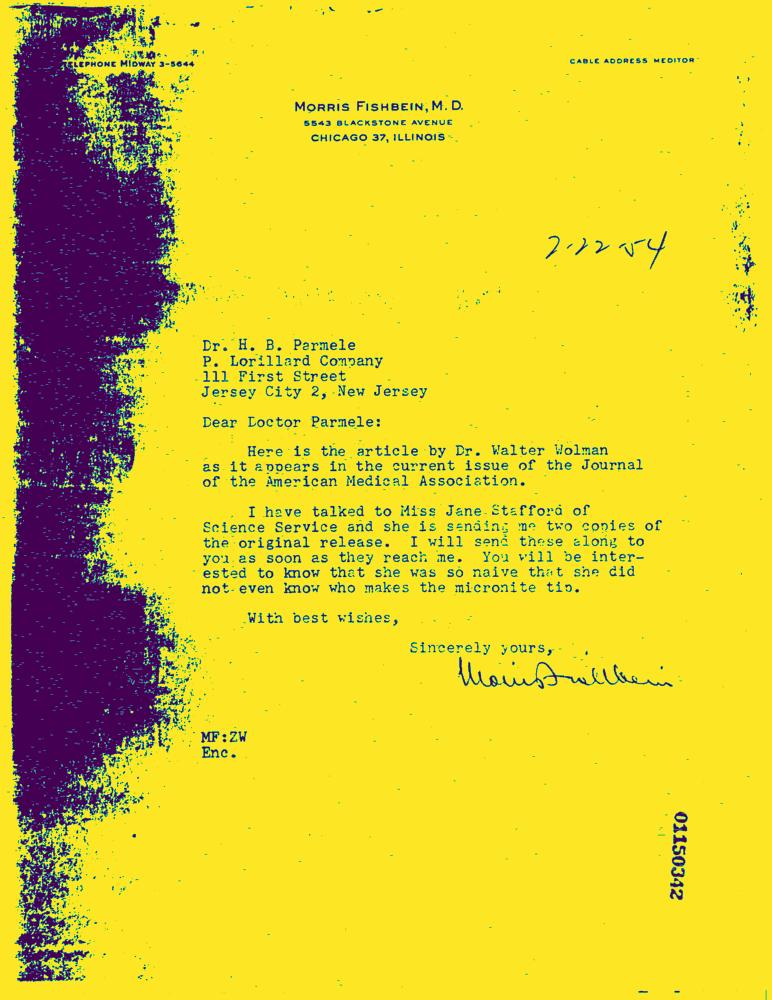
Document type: Letter-Doc